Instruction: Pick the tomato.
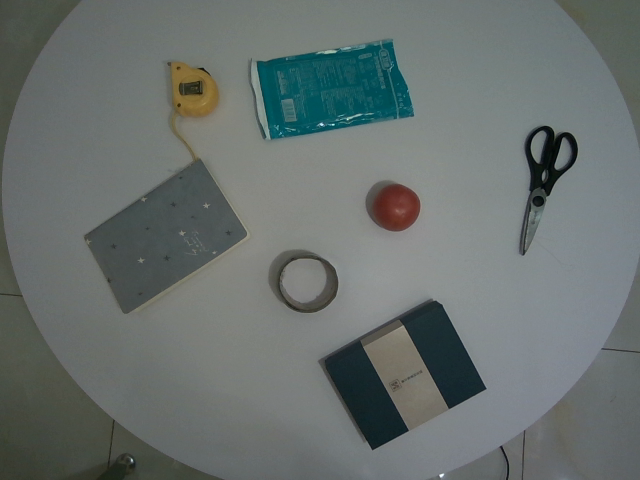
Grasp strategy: vertical